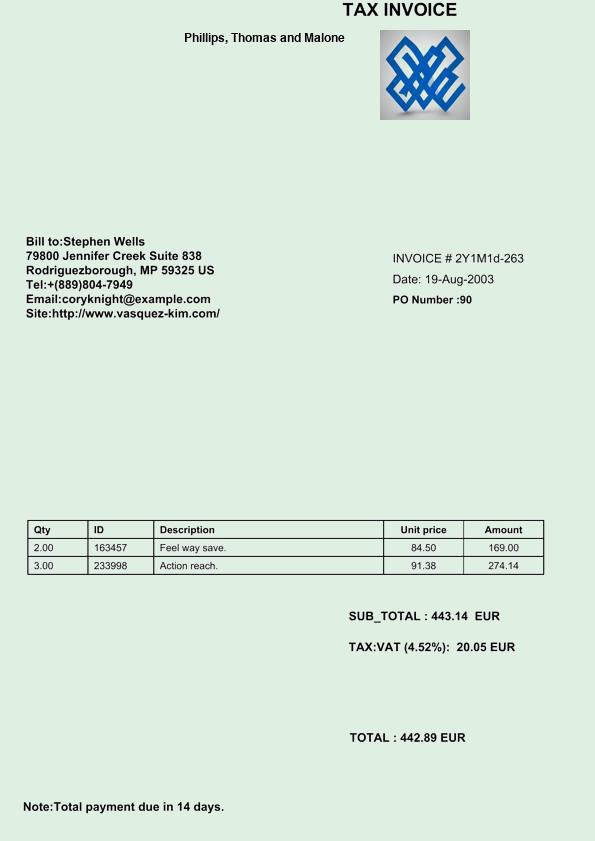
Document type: Invoice